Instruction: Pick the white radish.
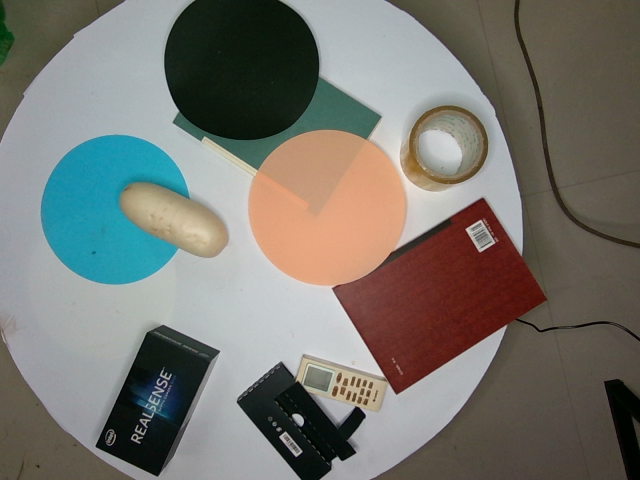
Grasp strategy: vertical